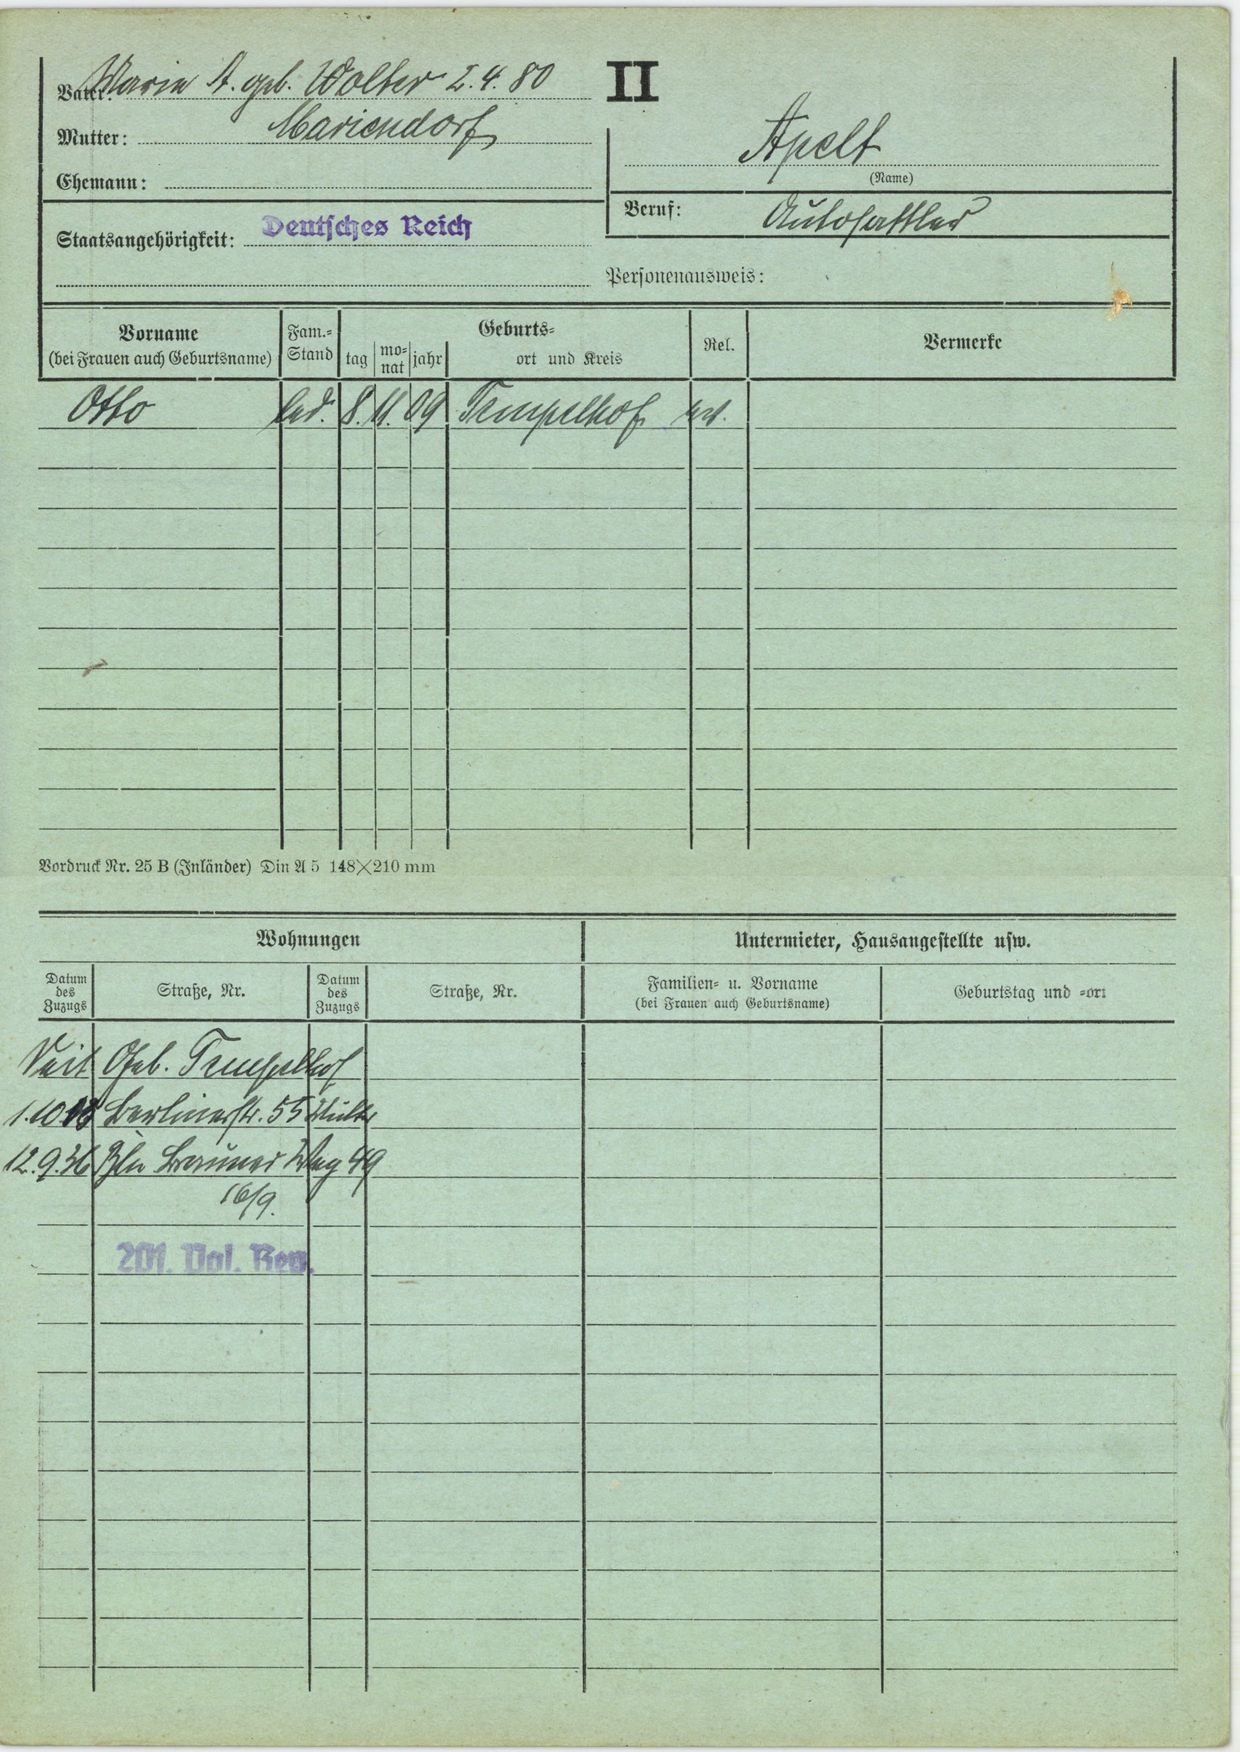
Apelt